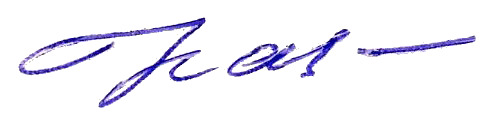
Signature of: gennadiy kalistratov